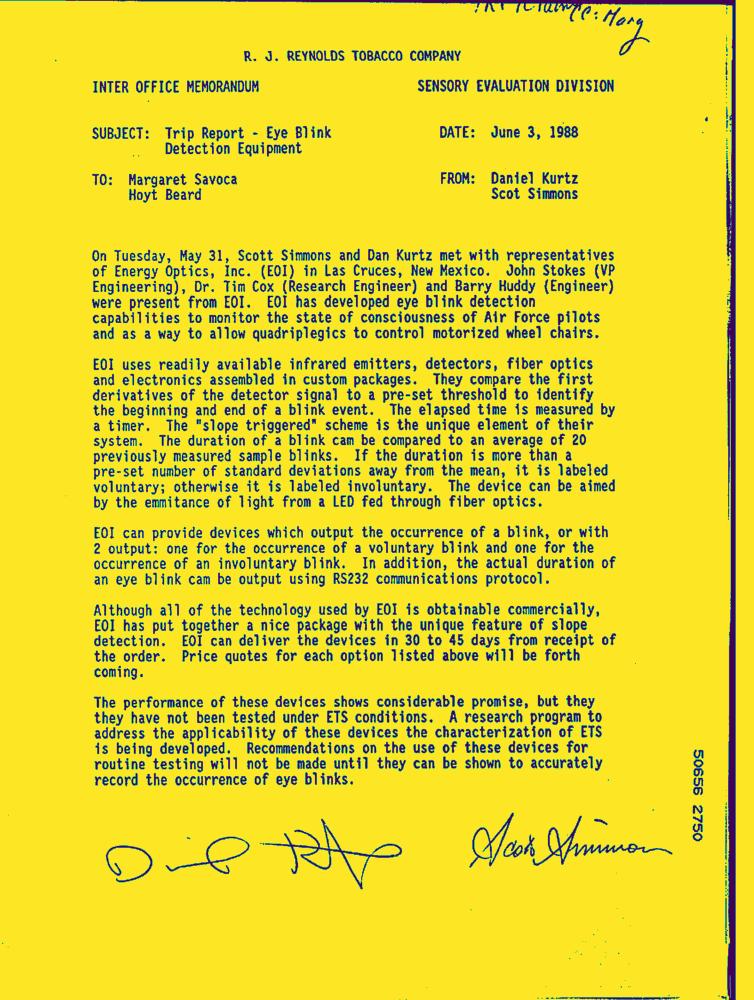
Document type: Letter-Doc